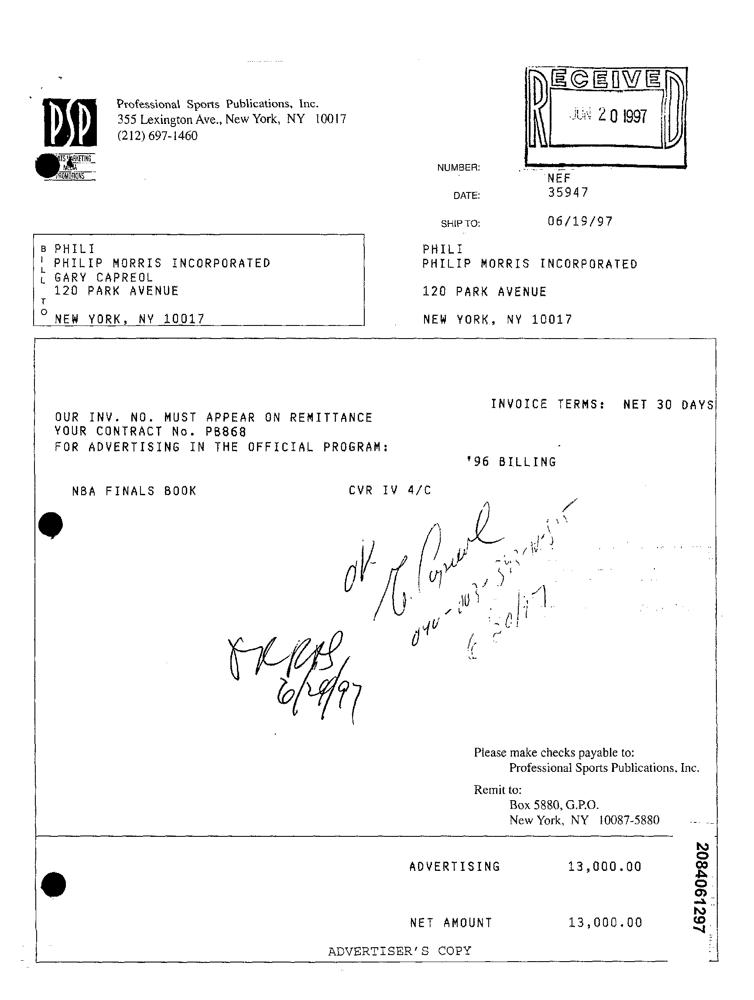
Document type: Invoice